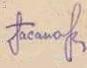
Signature of: pari aliyeva